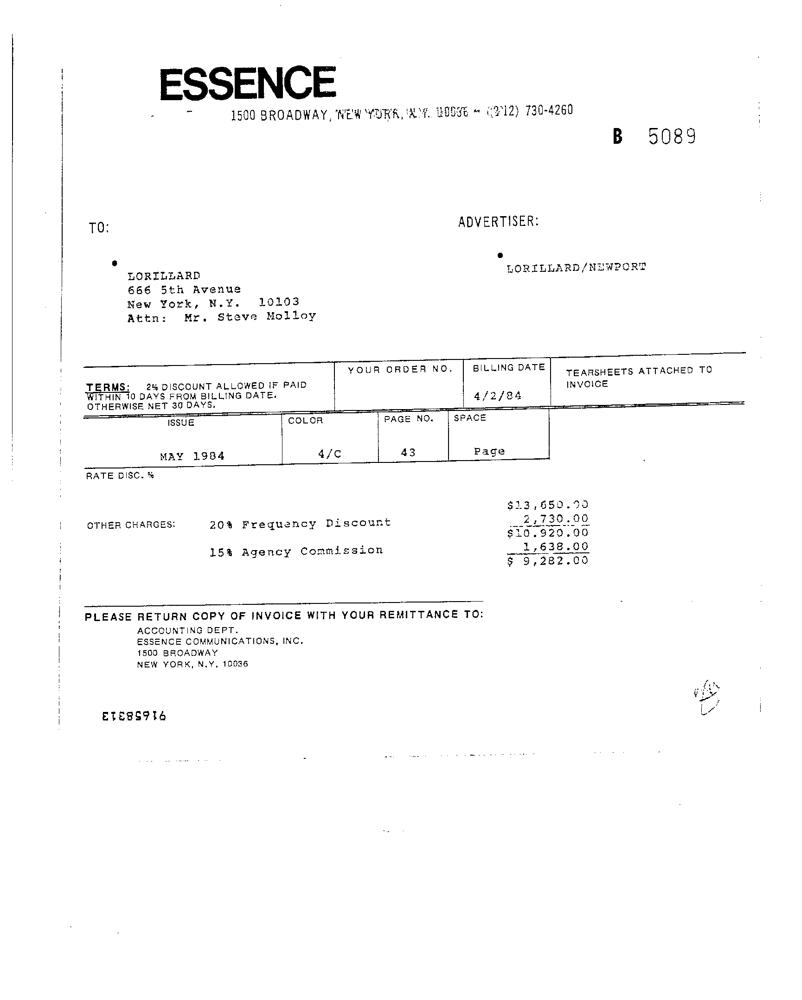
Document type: Invoice